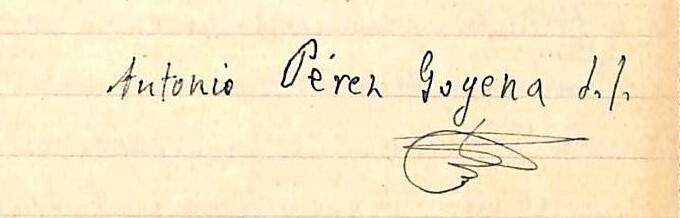
Signature of: antonio pérez goyena